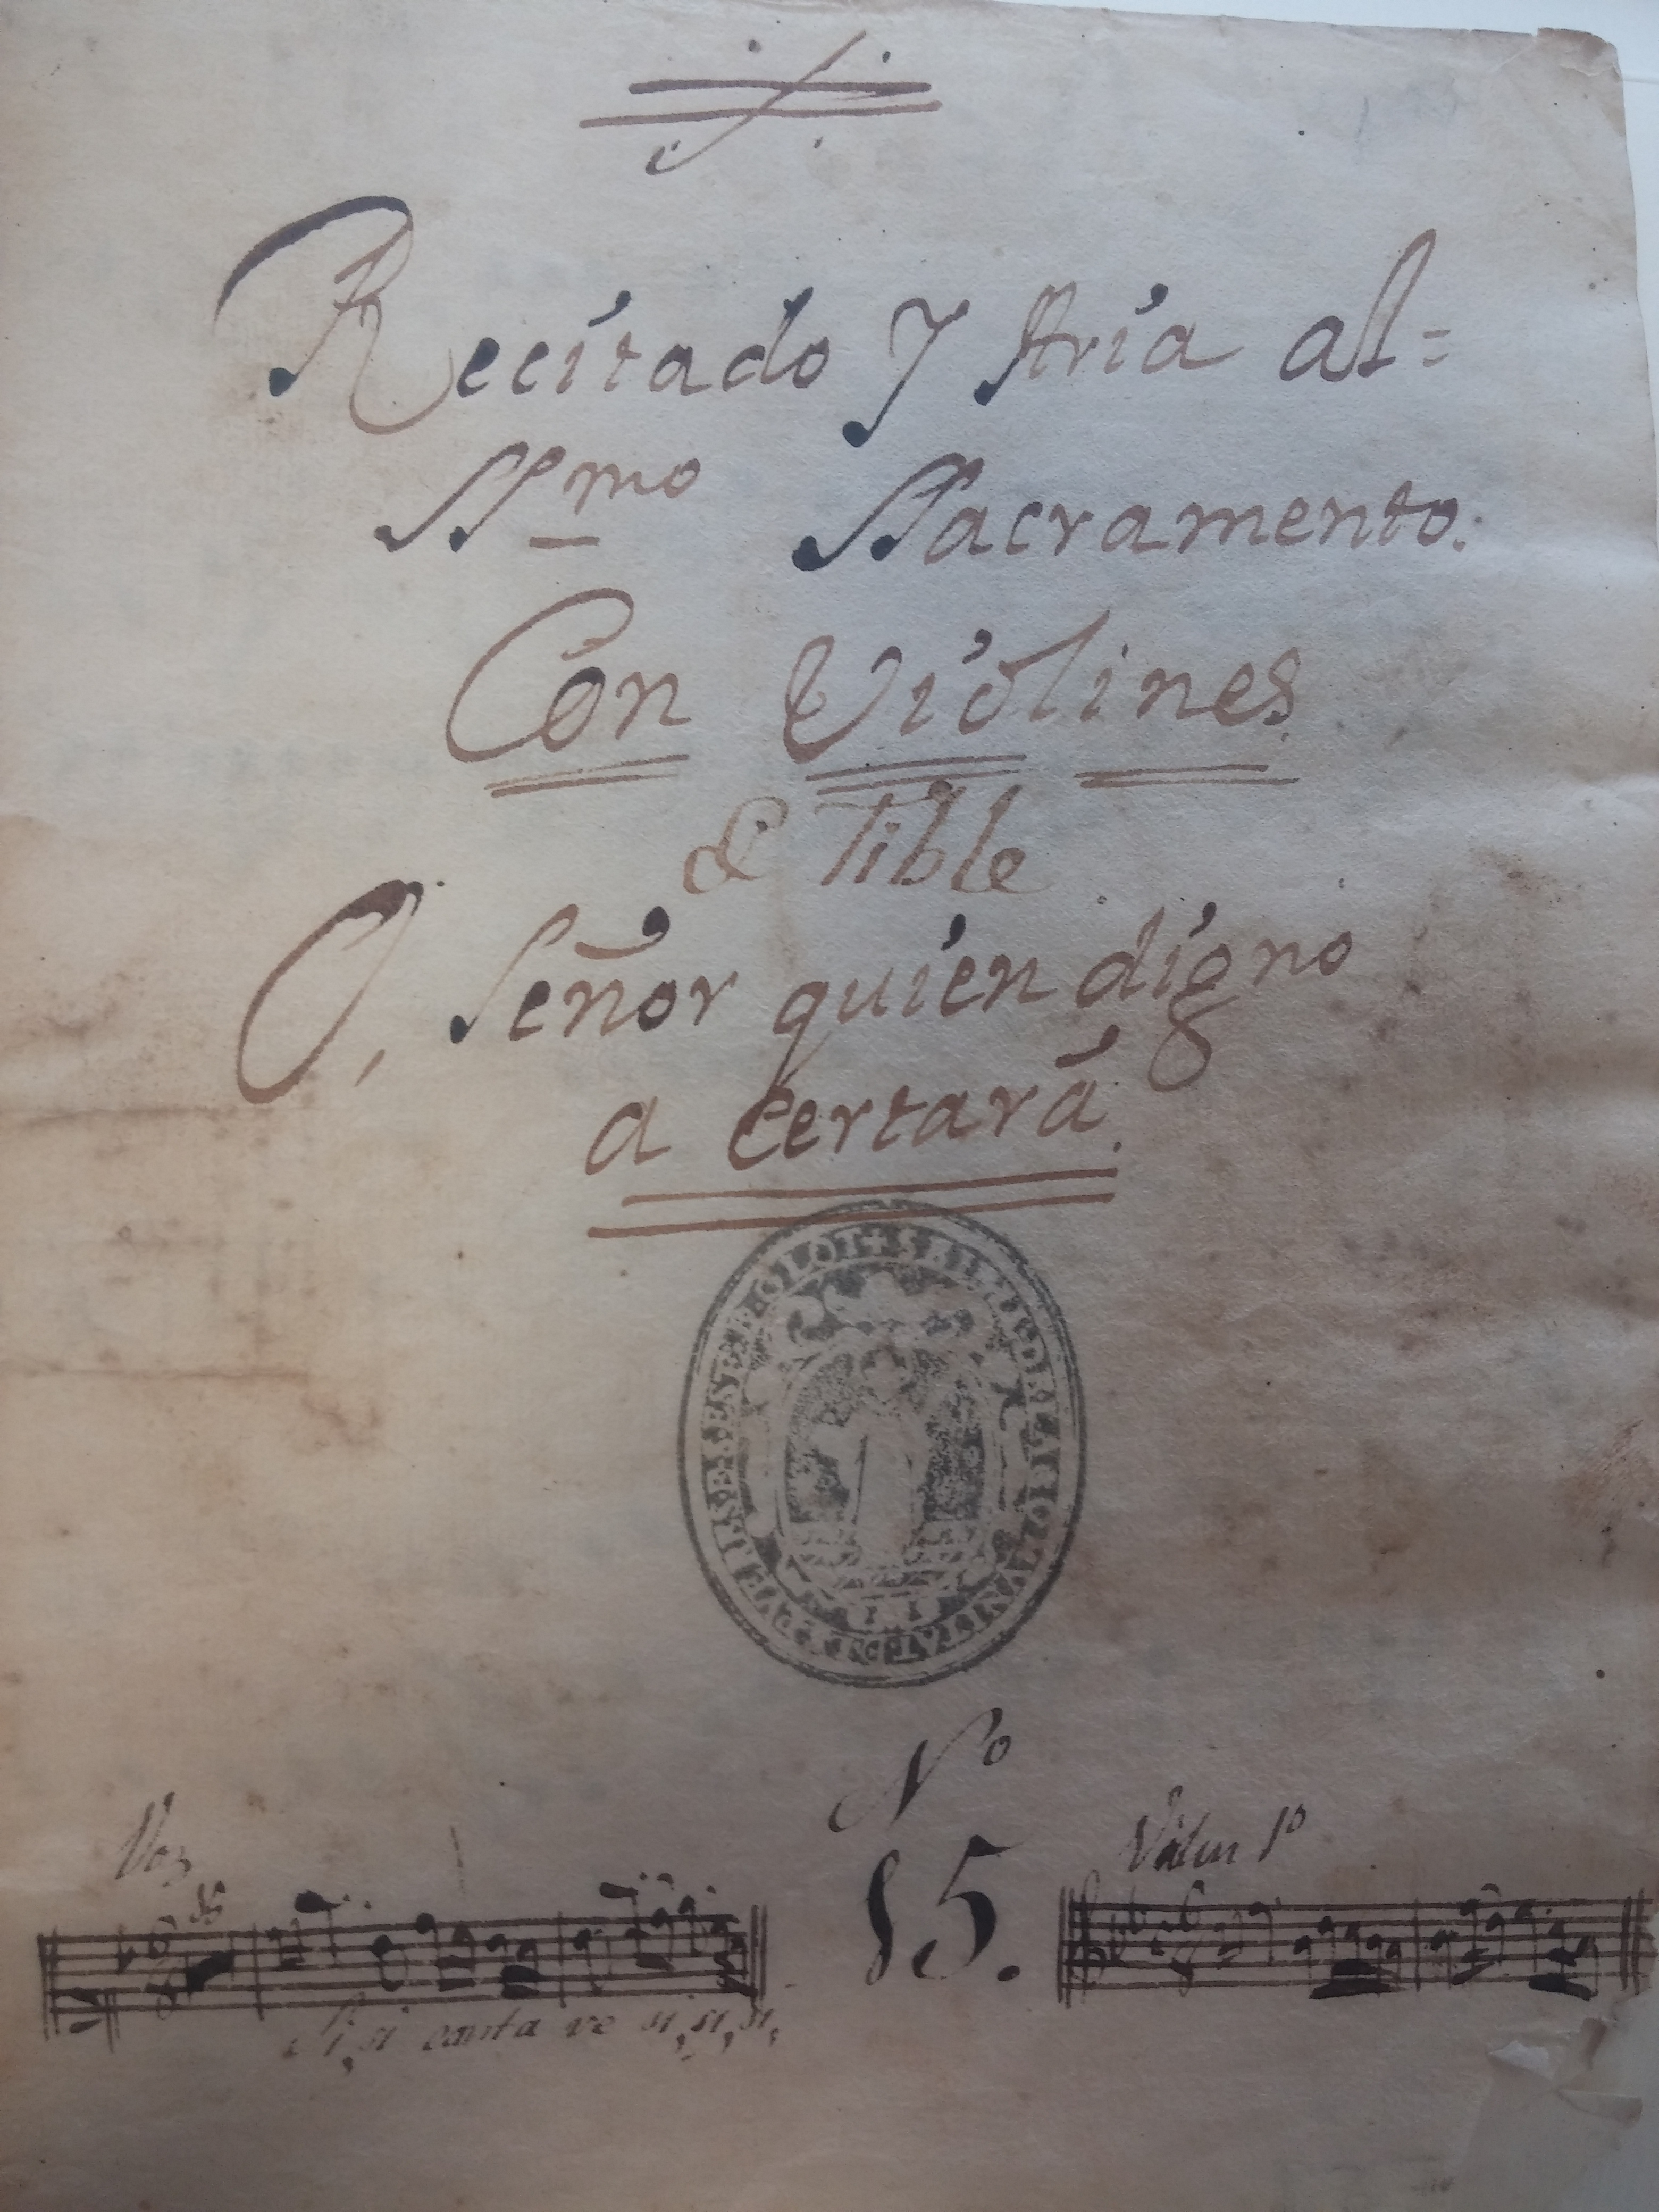
Signature of: josep carcoler